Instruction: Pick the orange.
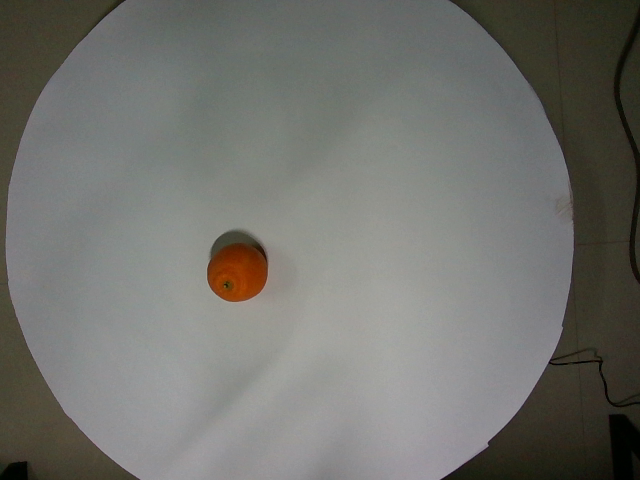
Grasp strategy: vertical